Question: Can you provide the account number mentioned in the document?
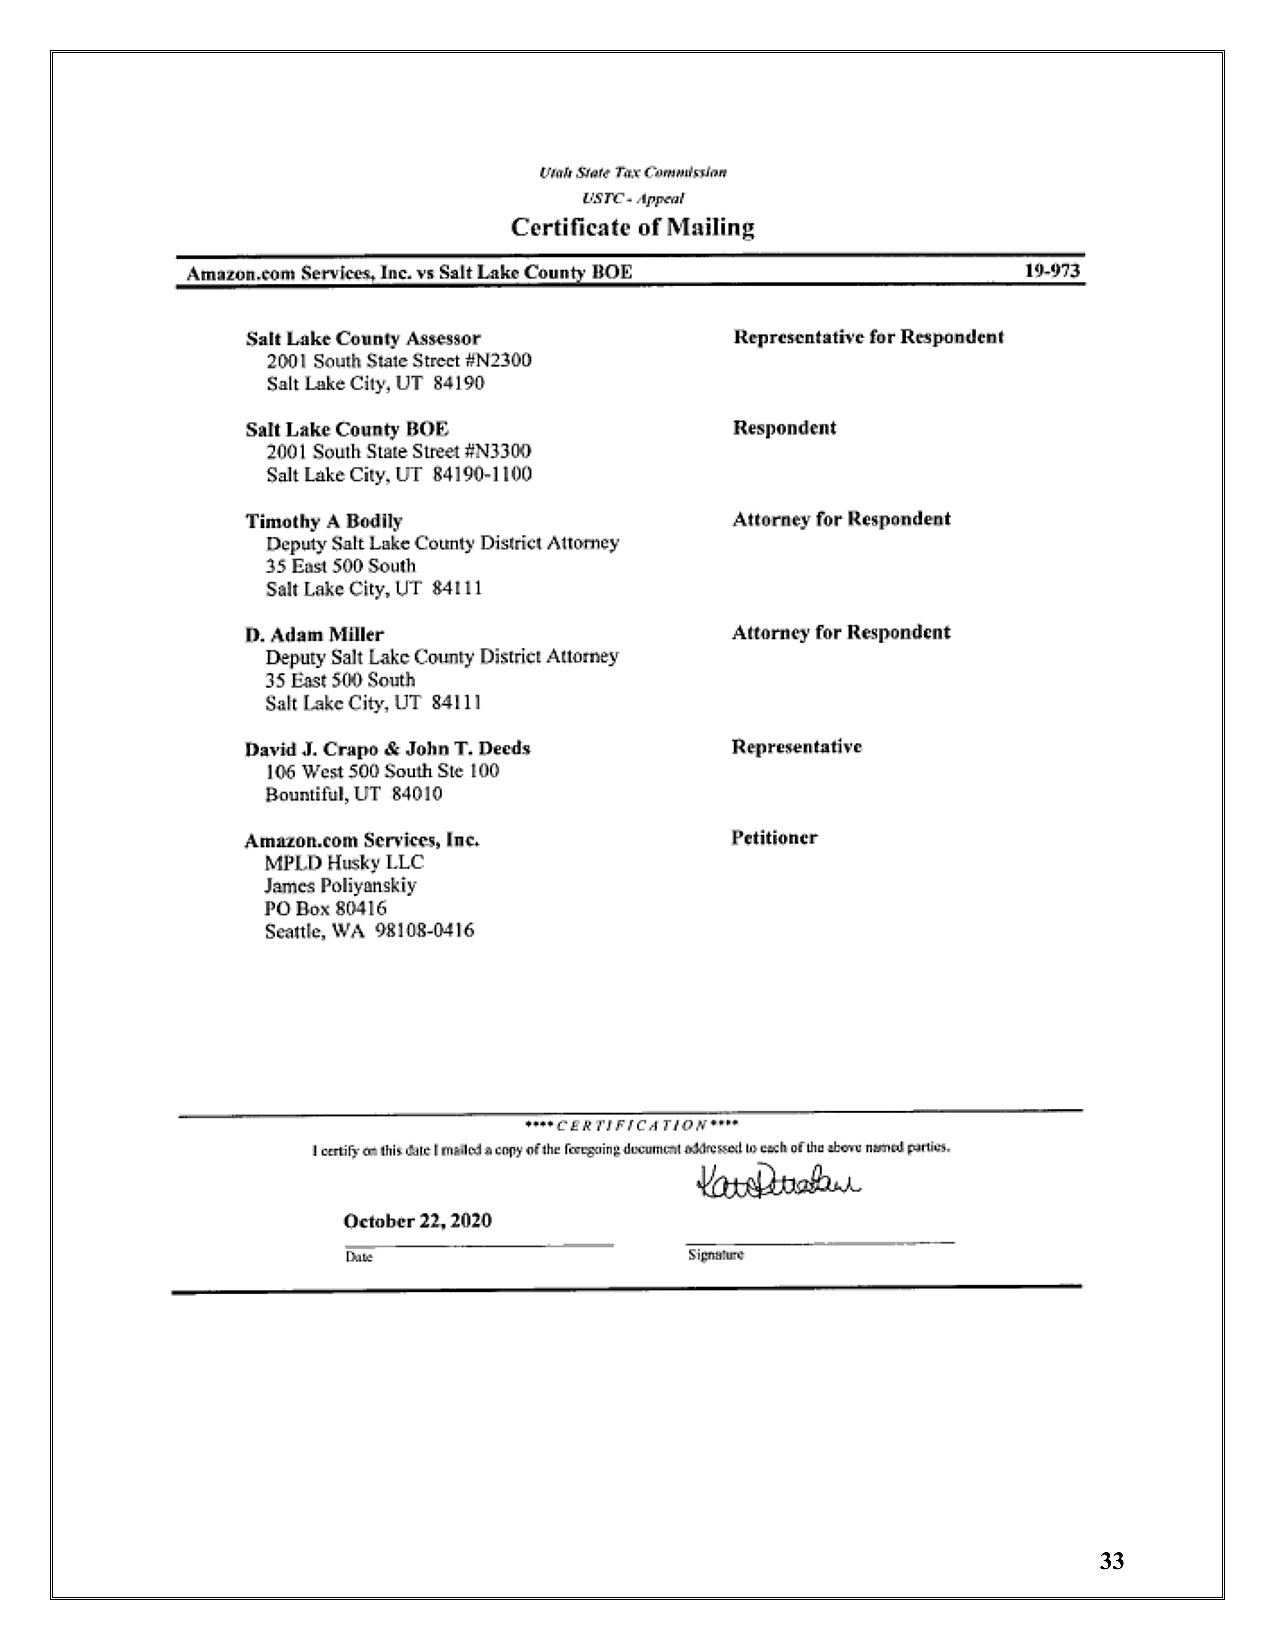
Answer: "19-973"